Question: What is the estimated tax bill amount according to the document?
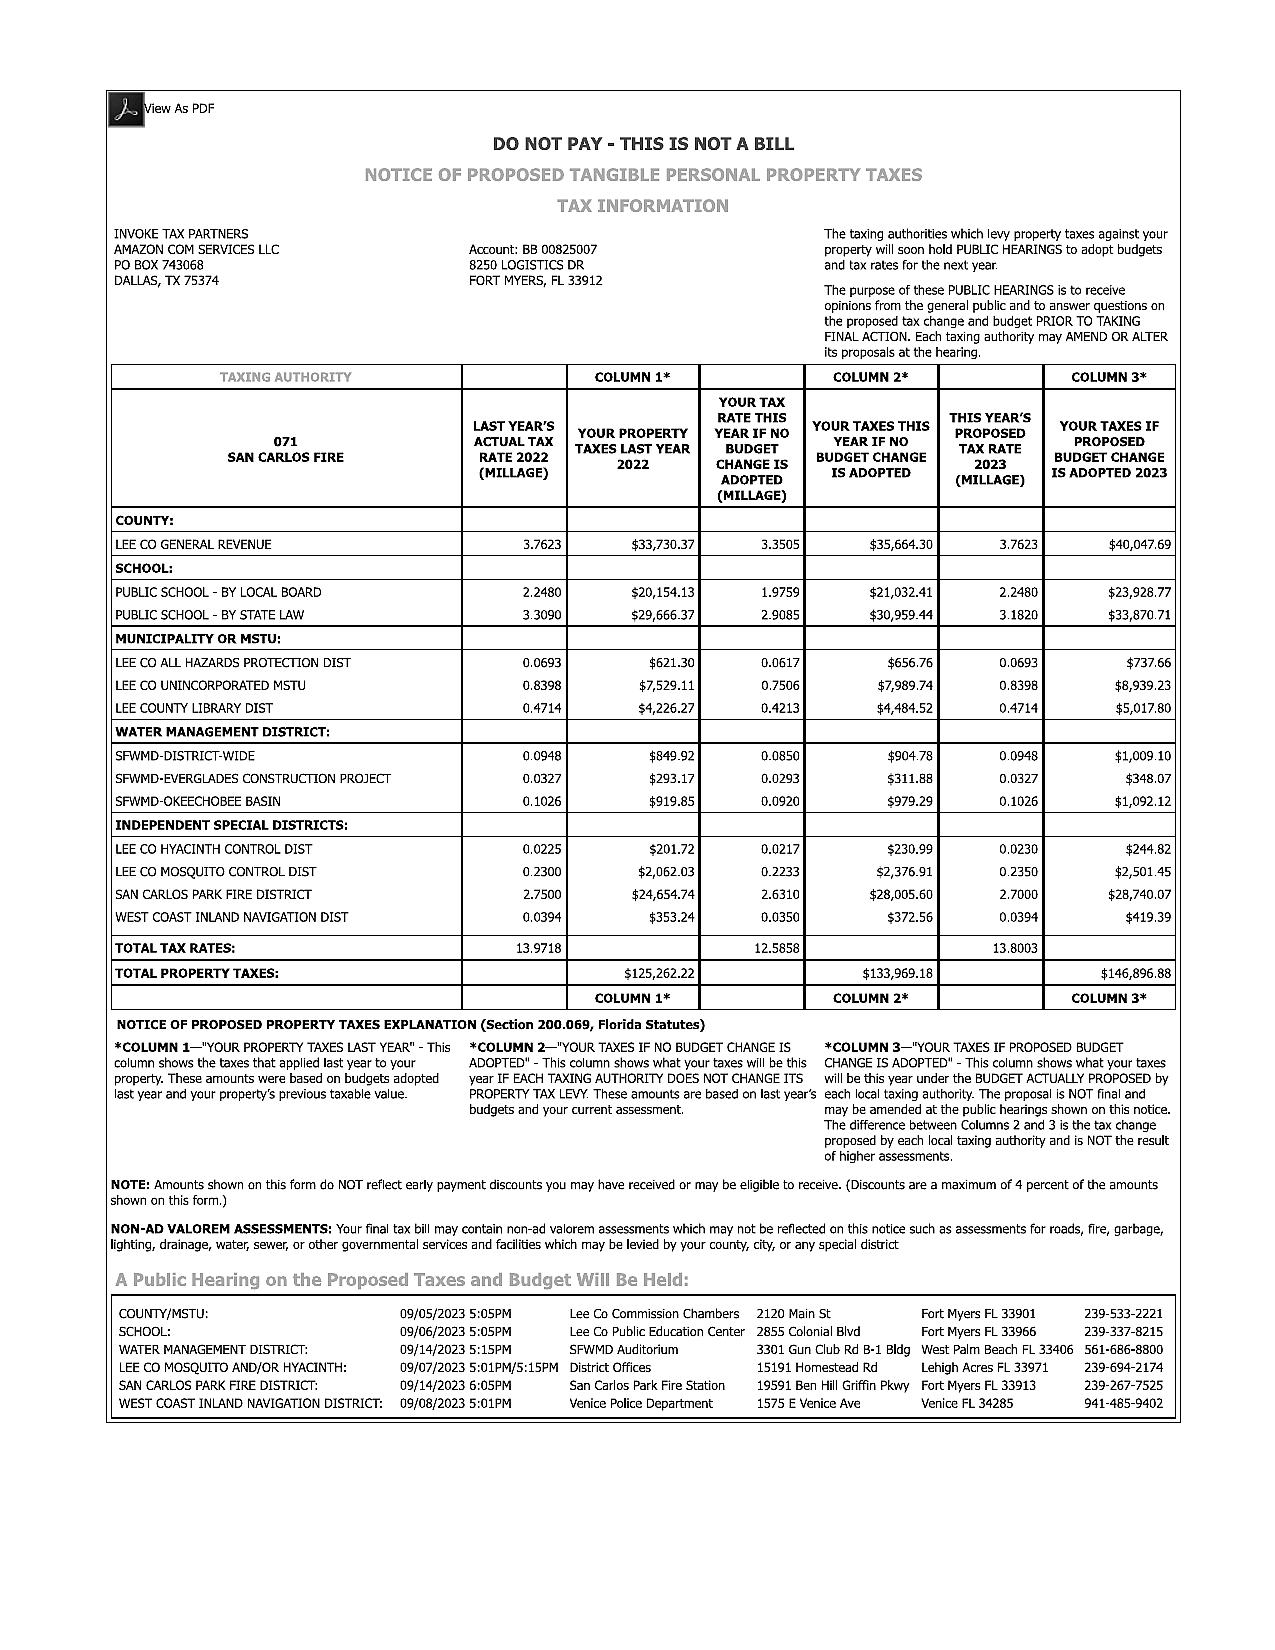
Answer: "$125,262.22 "